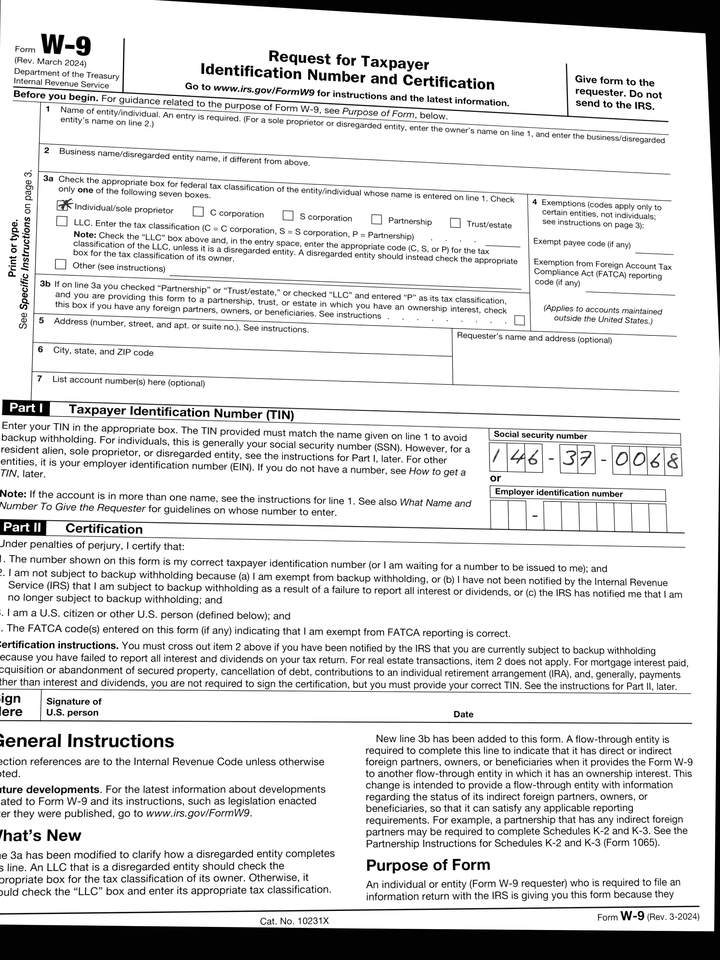
cbx: yes
ssn: 146370068